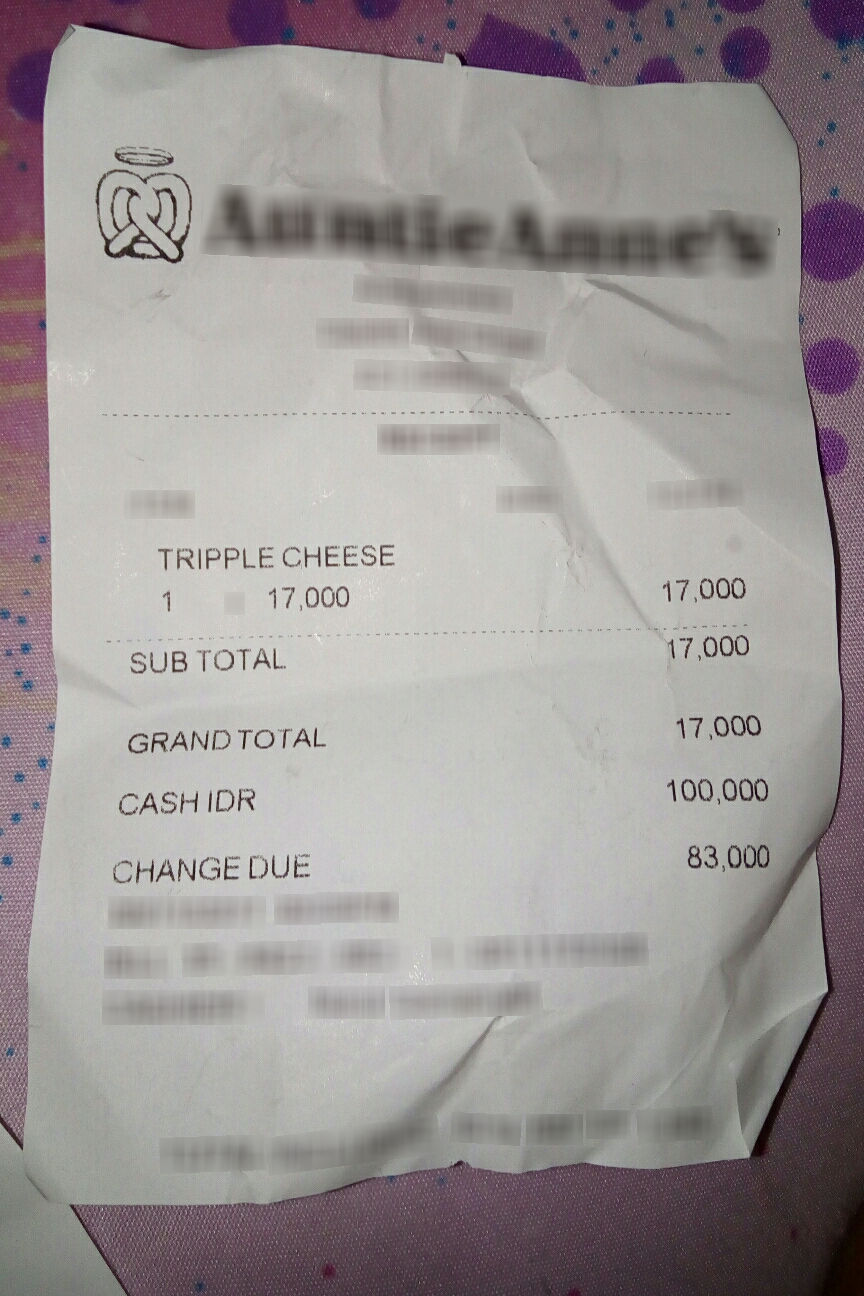
Number of items: 4
Subtotal: 17,000
Total: 17,000
OCR text regions:
text: TRIPPLE
text: CHEESE
text: 1
text: 17,000
text: 17,000
text: SUB
text: TOTAL
text: 17,000
text: GRAND TOTAL
text: 17,000
text: CASH
text: IDR
text: 100,000
text: CHANGE DUE
text: 83,000